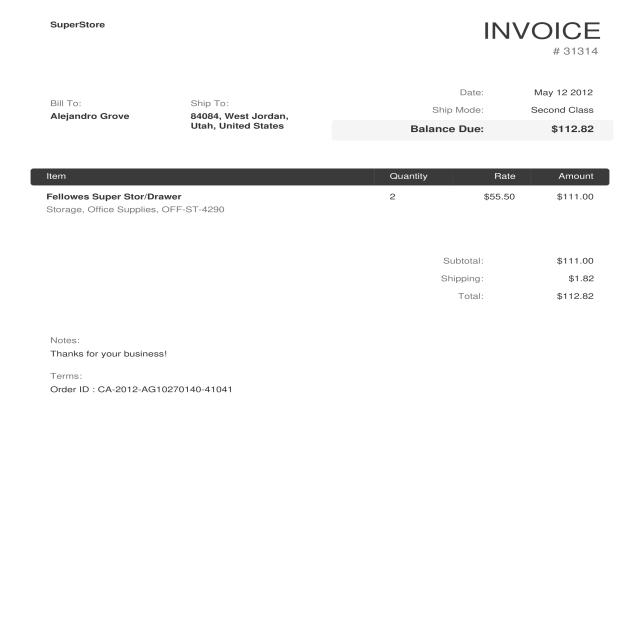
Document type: Invoice